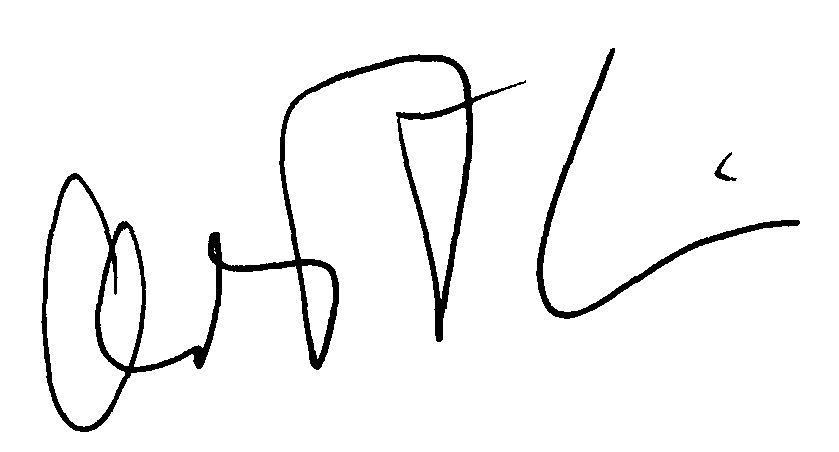
Signature of: andrés felipe arias leiva